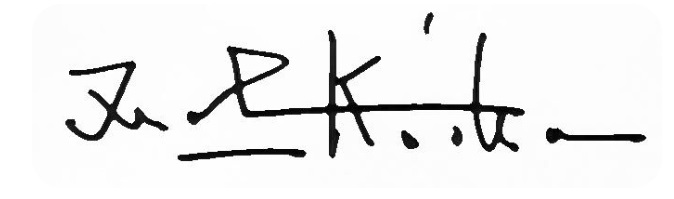
Signature of: ibrahim kodra